Question: What is the assessed value of the property as noted in the document?
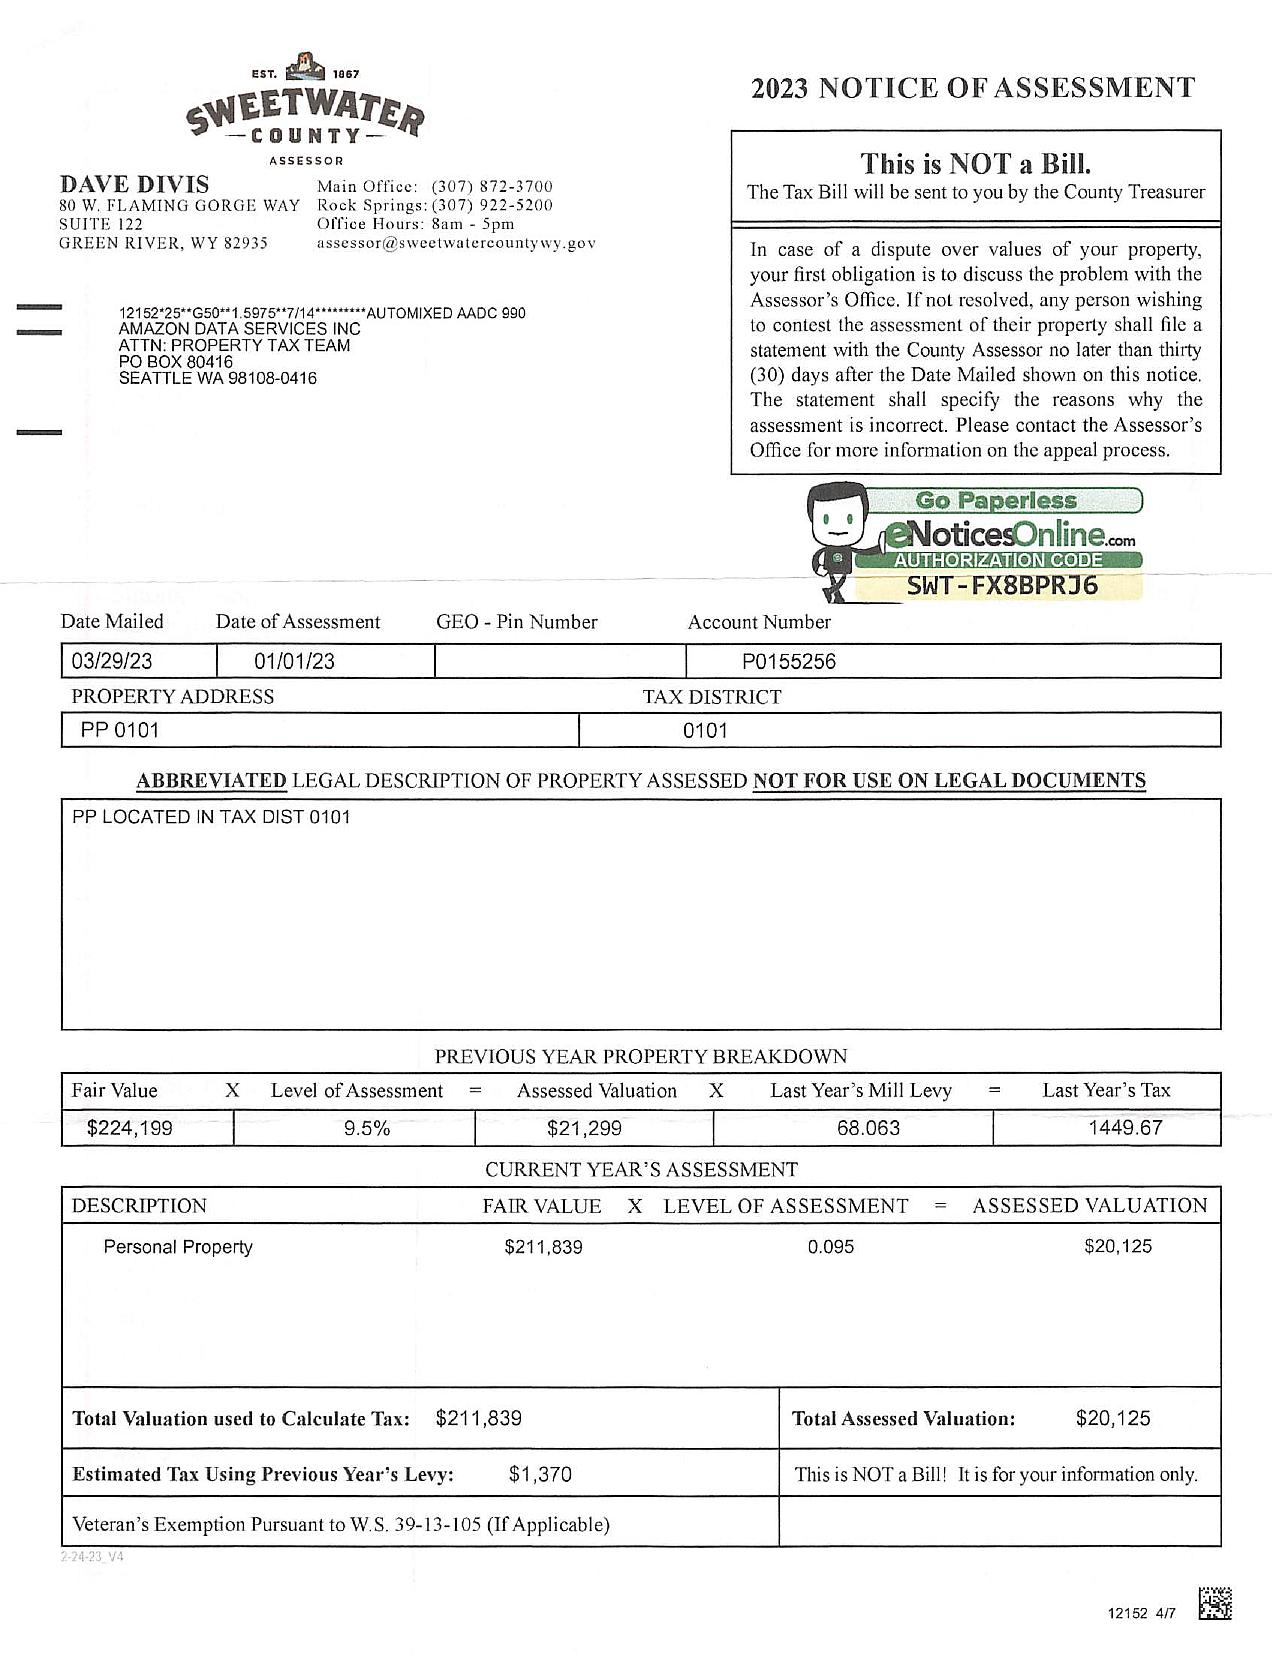
Answer: "$21,299 "